Question: What is the filing due date as per the document?
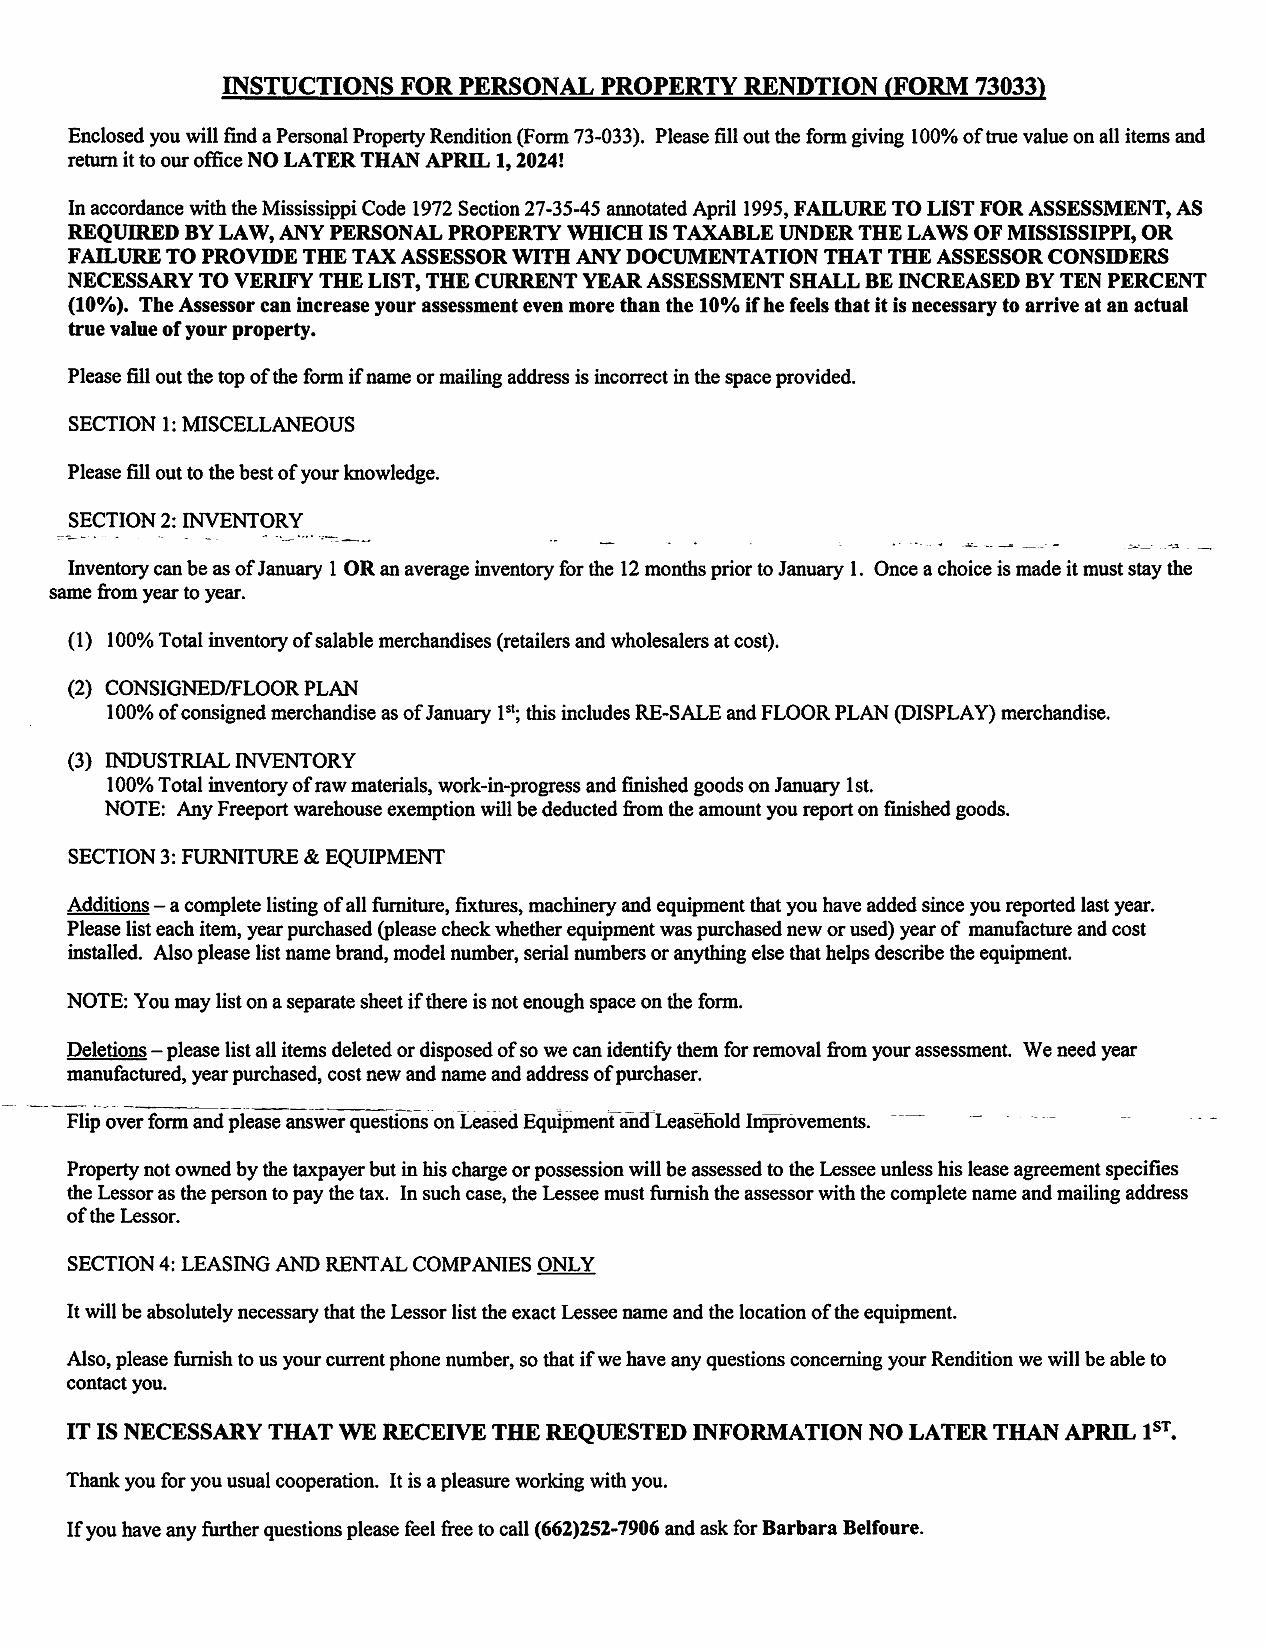
Answer: "1-Apr-24"